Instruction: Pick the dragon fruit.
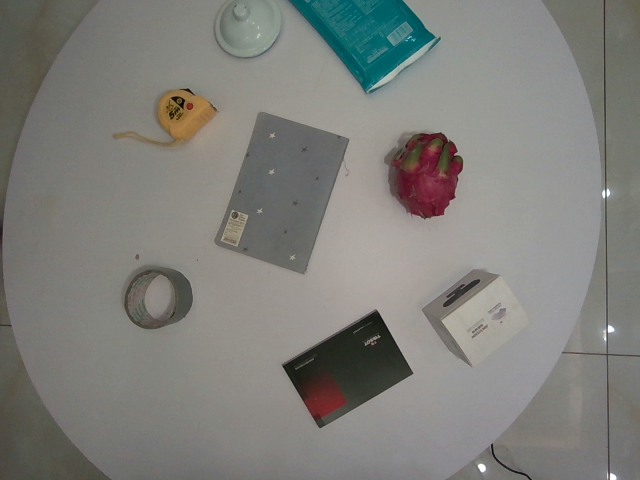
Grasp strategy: vertical